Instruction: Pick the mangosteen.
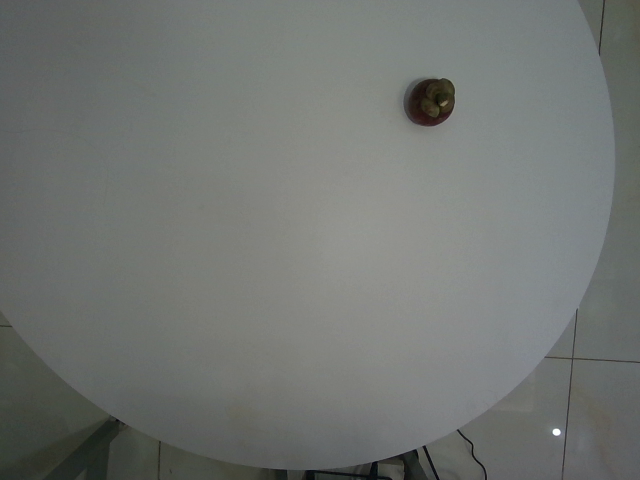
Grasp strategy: vertical